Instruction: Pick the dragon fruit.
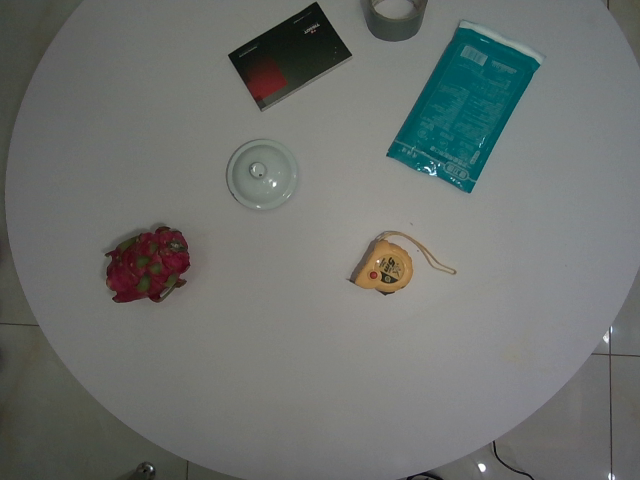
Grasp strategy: vertical